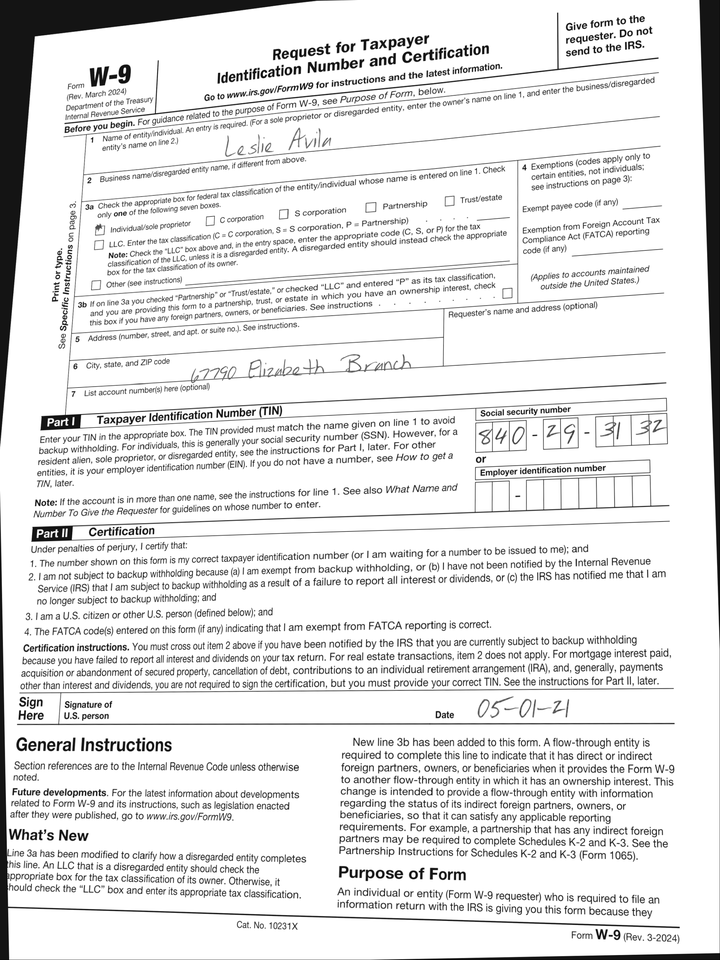
adr1: 67790 Elizabeth Branch
cbx: yes
ssn: 840293132
enm: Leslie Avila
sdt: 05-01-21